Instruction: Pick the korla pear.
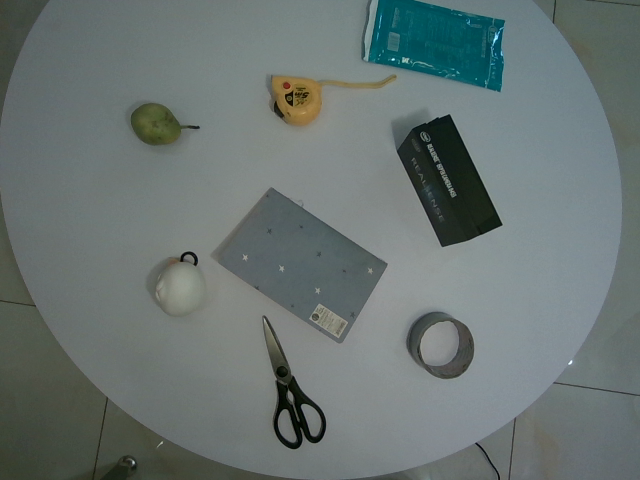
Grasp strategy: vertical